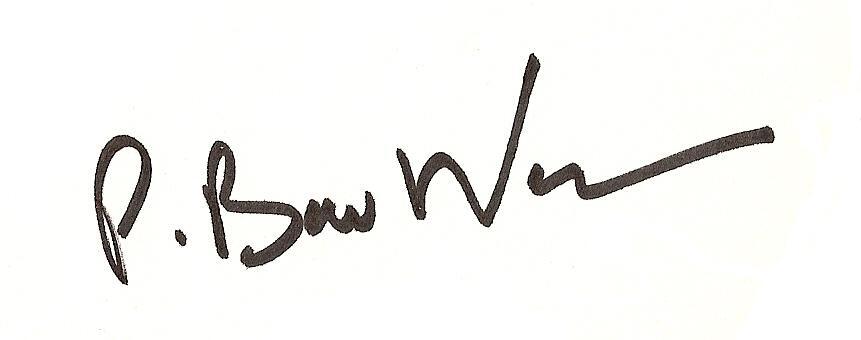
Signature of: patrick bauwen